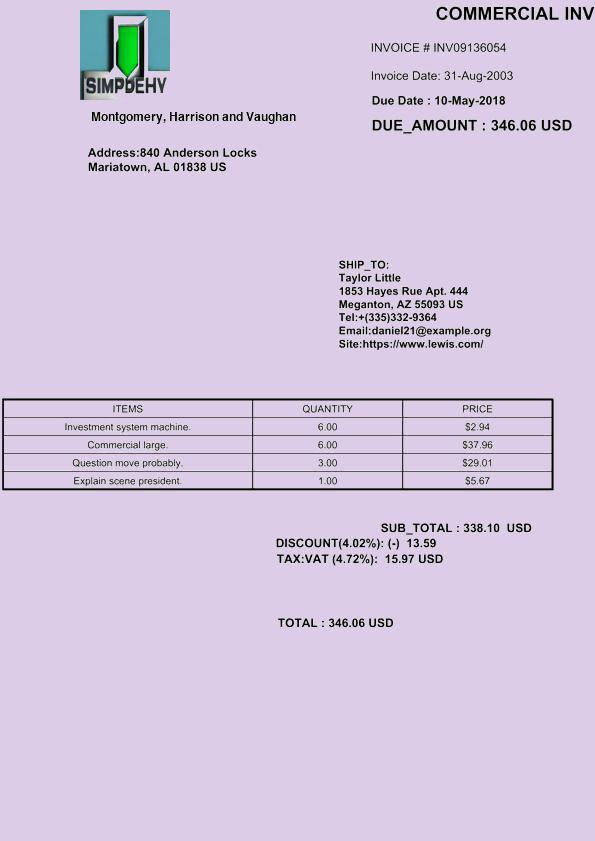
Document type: Invoice